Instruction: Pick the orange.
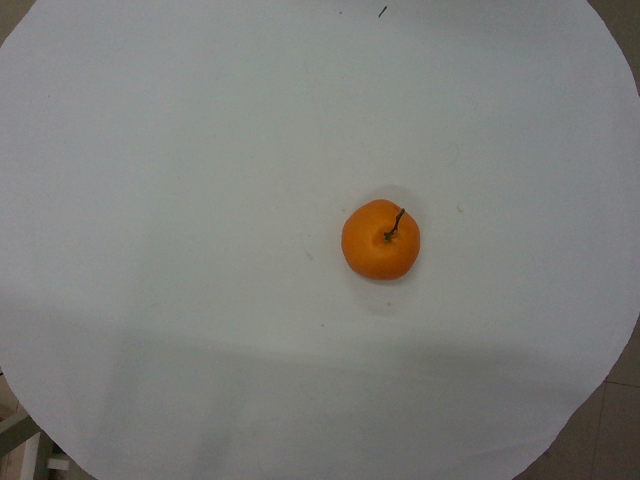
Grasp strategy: vertical